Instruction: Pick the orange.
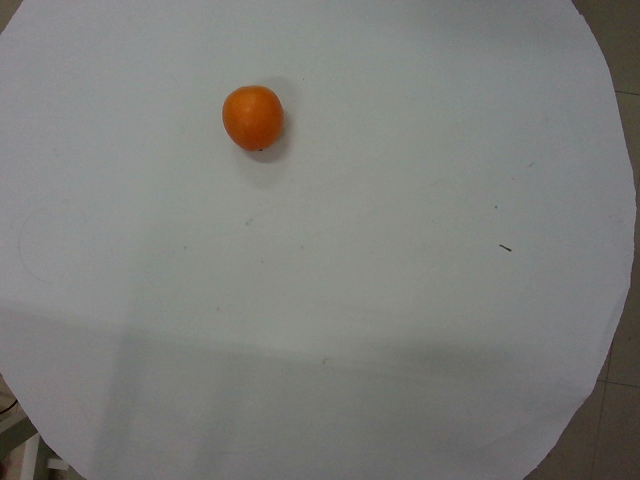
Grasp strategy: vertical